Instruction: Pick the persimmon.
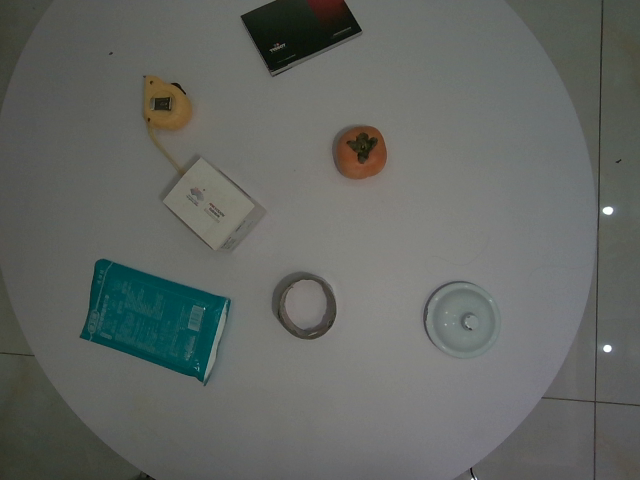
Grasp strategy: vertical